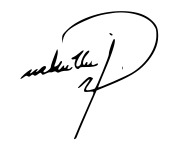
Signature of: iñigo urkullu renteria